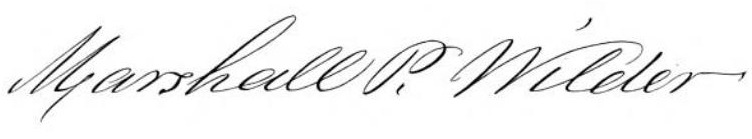
Signature of: marshall pinckney wilder